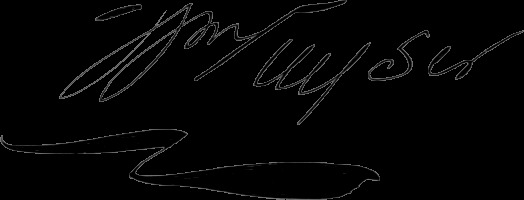
Signature of: william keyser